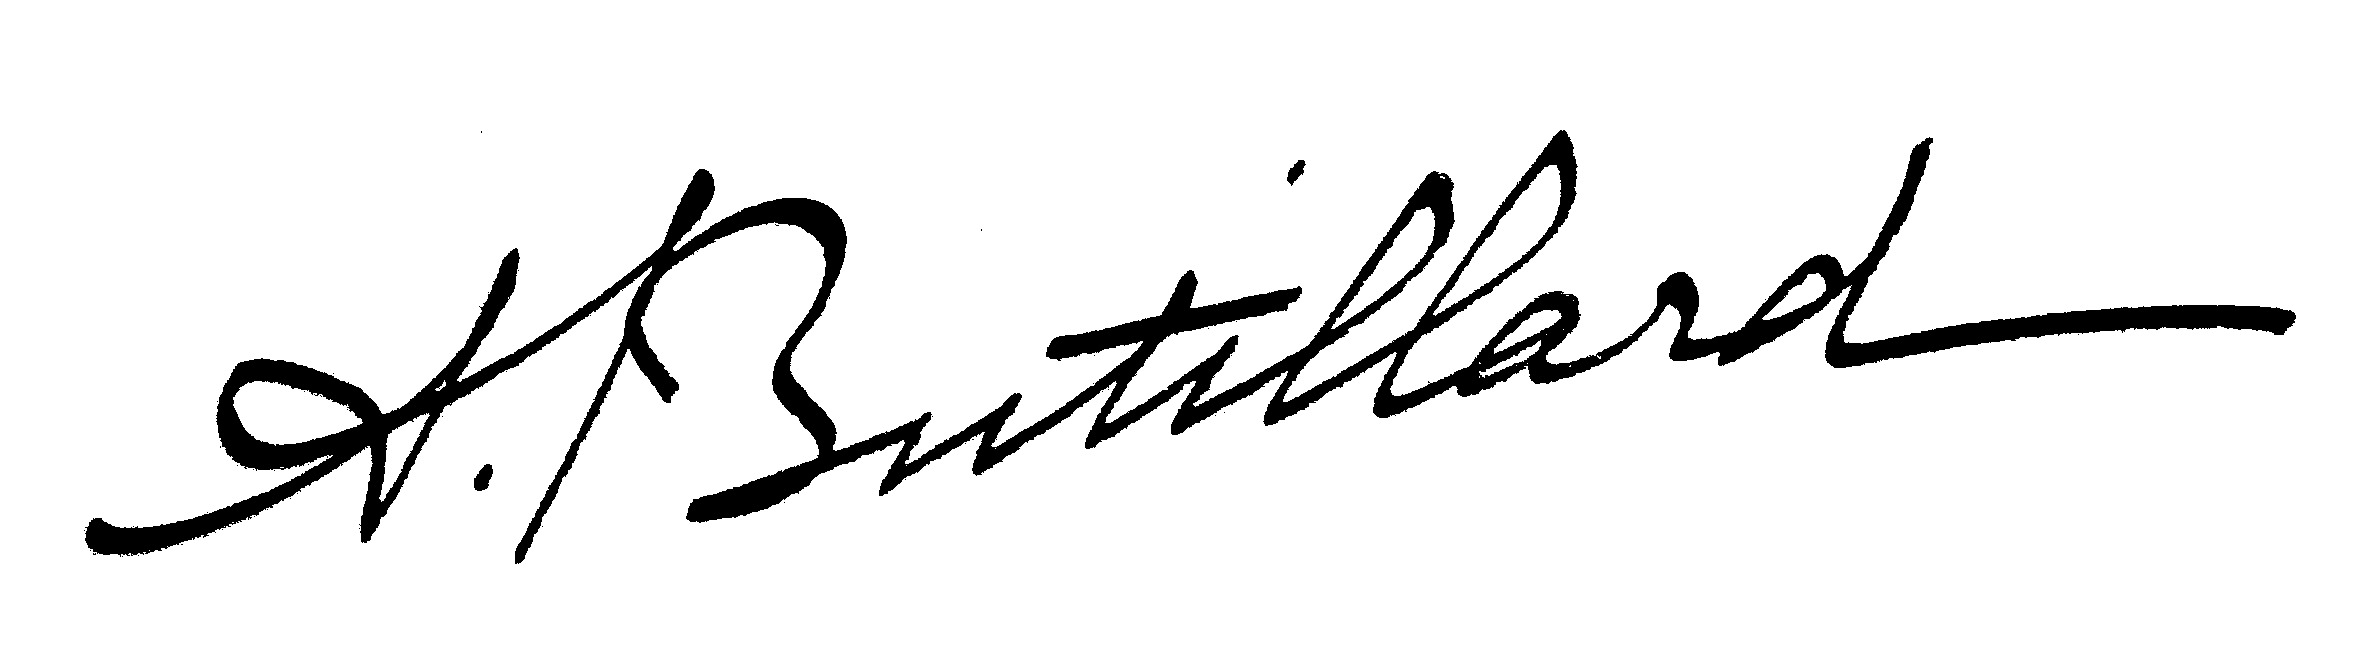
Signature of: andrée butillard